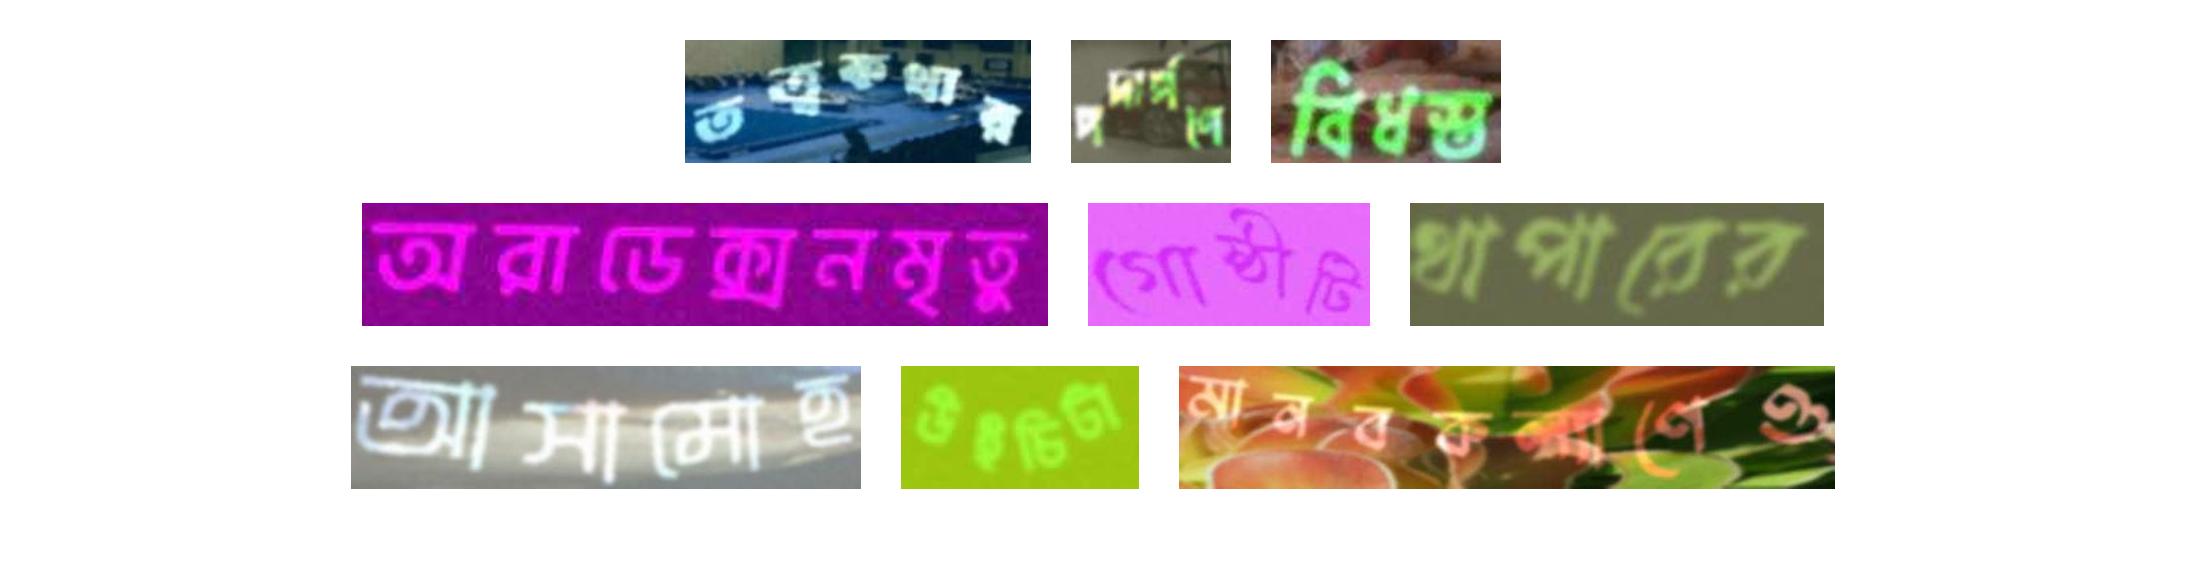
তত্ত্বকথার পদার্পণে বিধস্ত
অরাডেক্সনমৃতু গোষ্ঠীটি থাপারের
আসামোহ উইচিটা মানবকল্যাণেও